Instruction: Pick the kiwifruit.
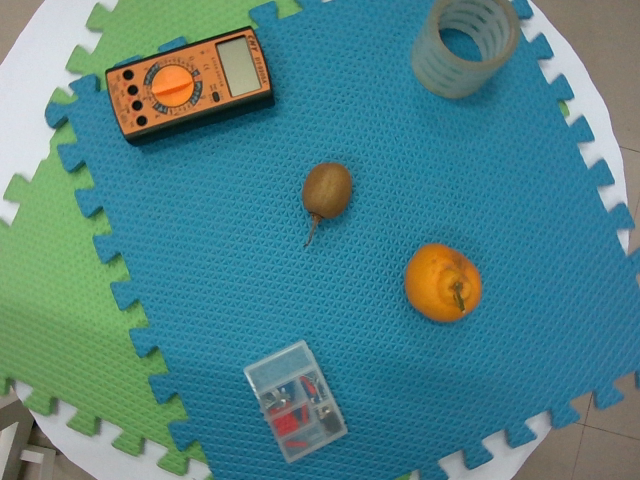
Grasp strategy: vertical